Question: What is the appraised value of the property as recorded in the document?
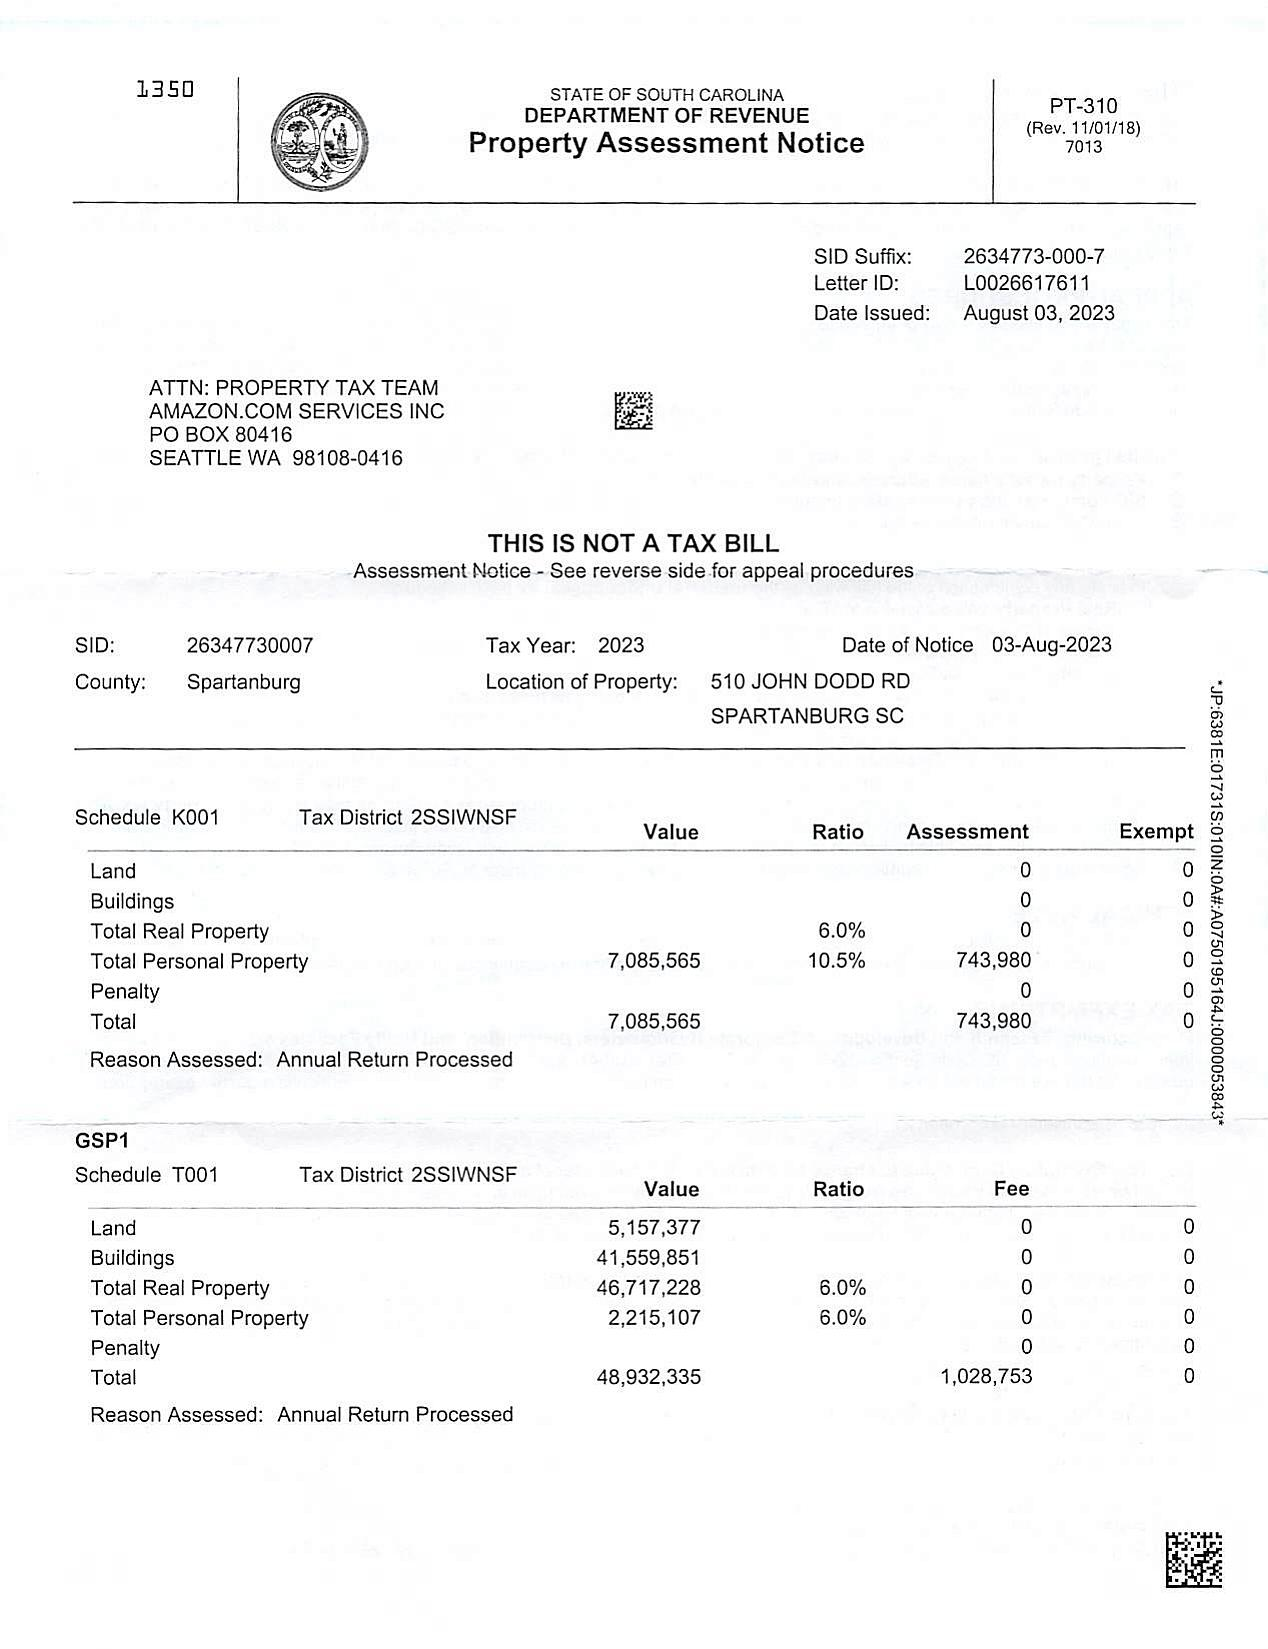
Answer: "48,932,335"